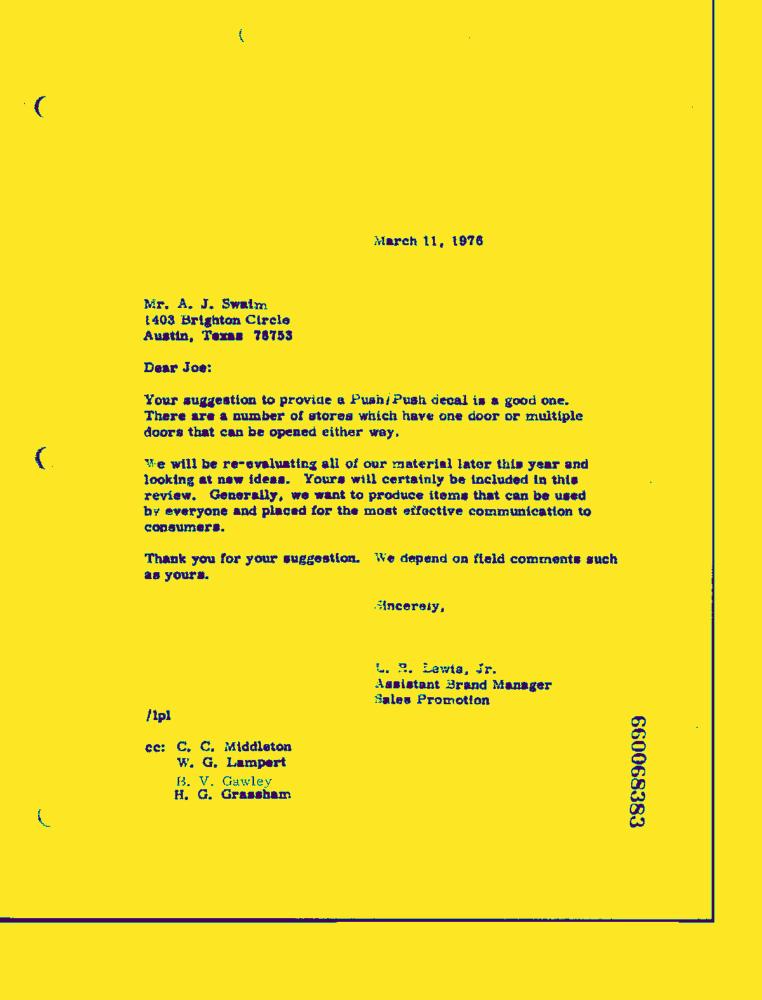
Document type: Letter-Doc